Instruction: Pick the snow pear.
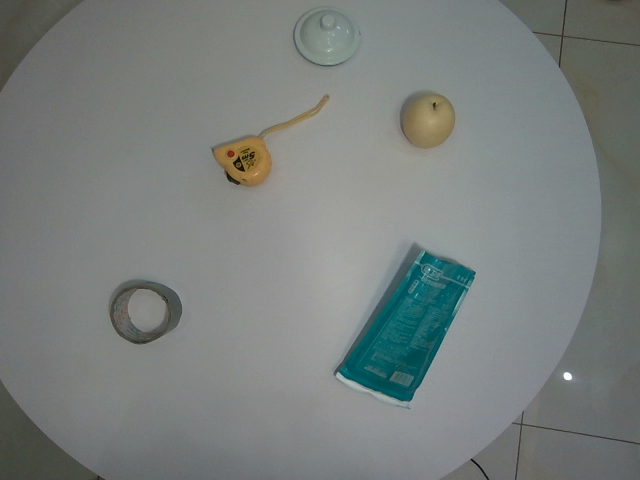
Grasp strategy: vertical